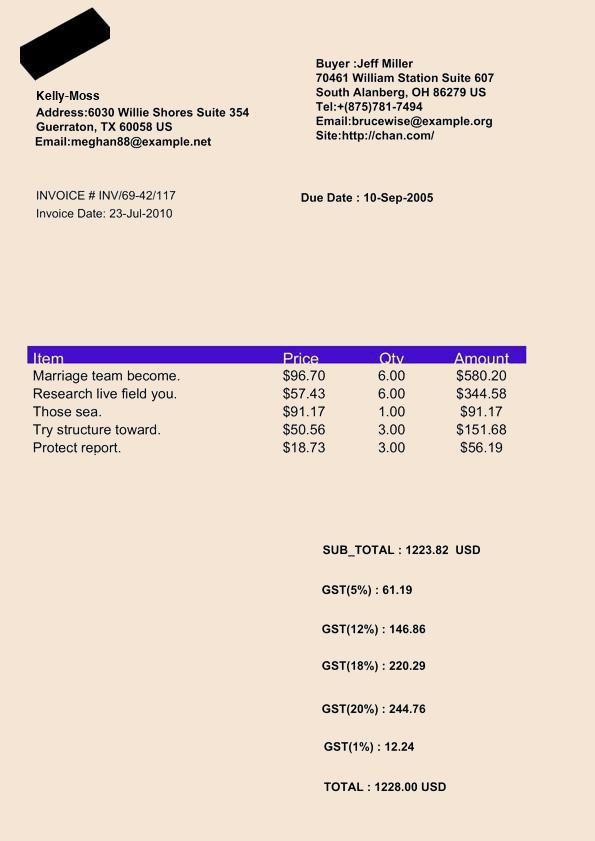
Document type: Invoice